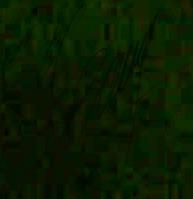
Signature of: vita zaverukha